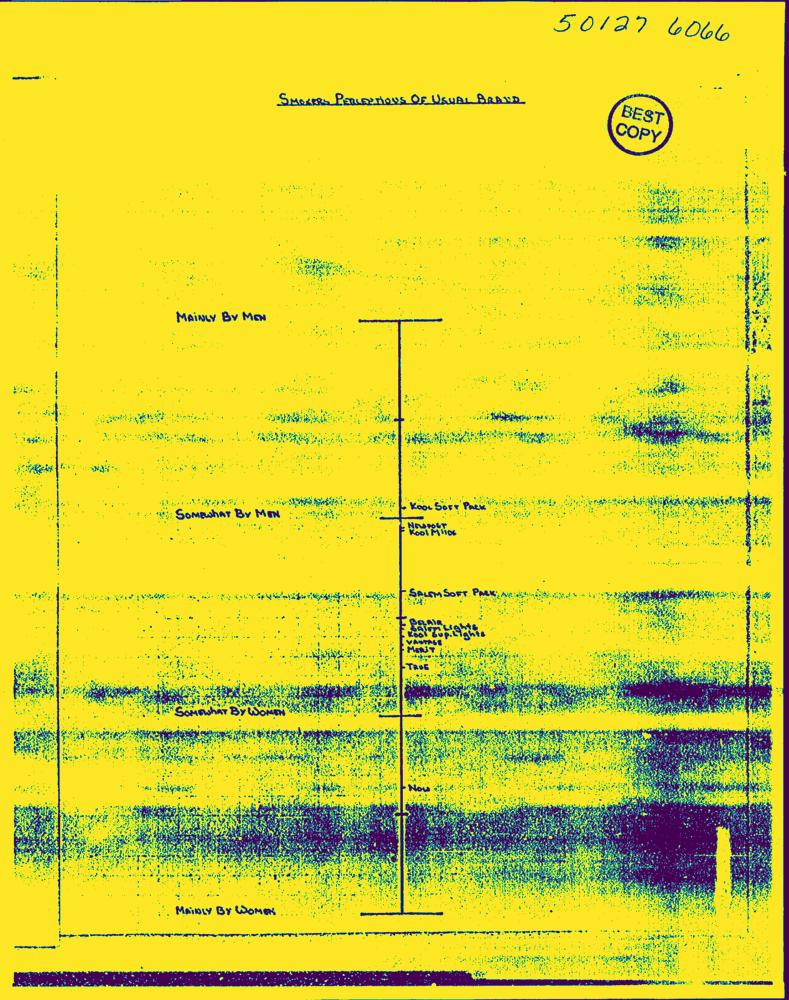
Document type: Hand-Written